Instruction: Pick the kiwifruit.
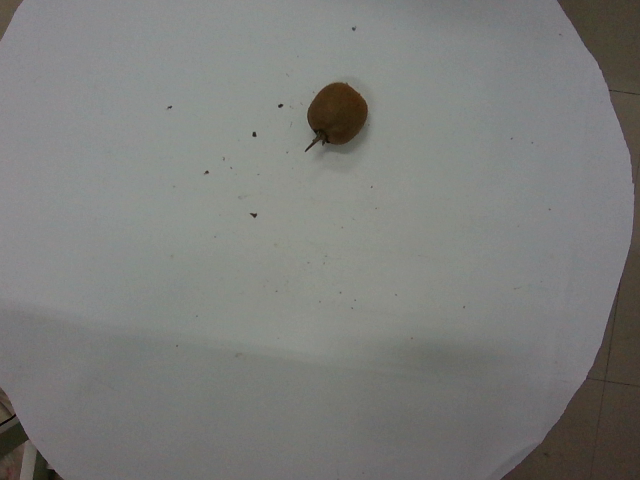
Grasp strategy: vertical